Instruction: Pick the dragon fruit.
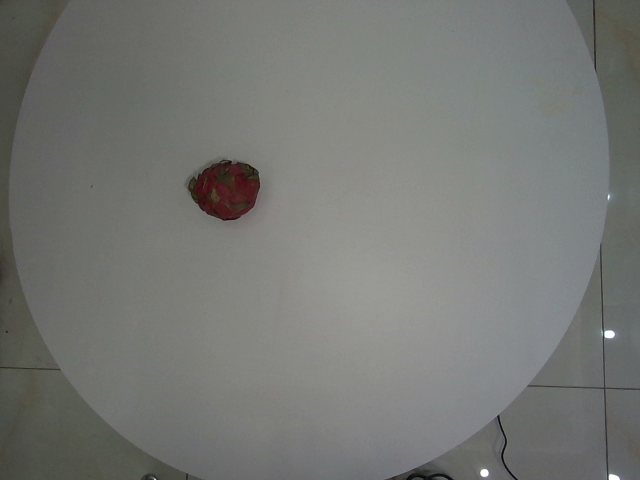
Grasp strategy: vertical